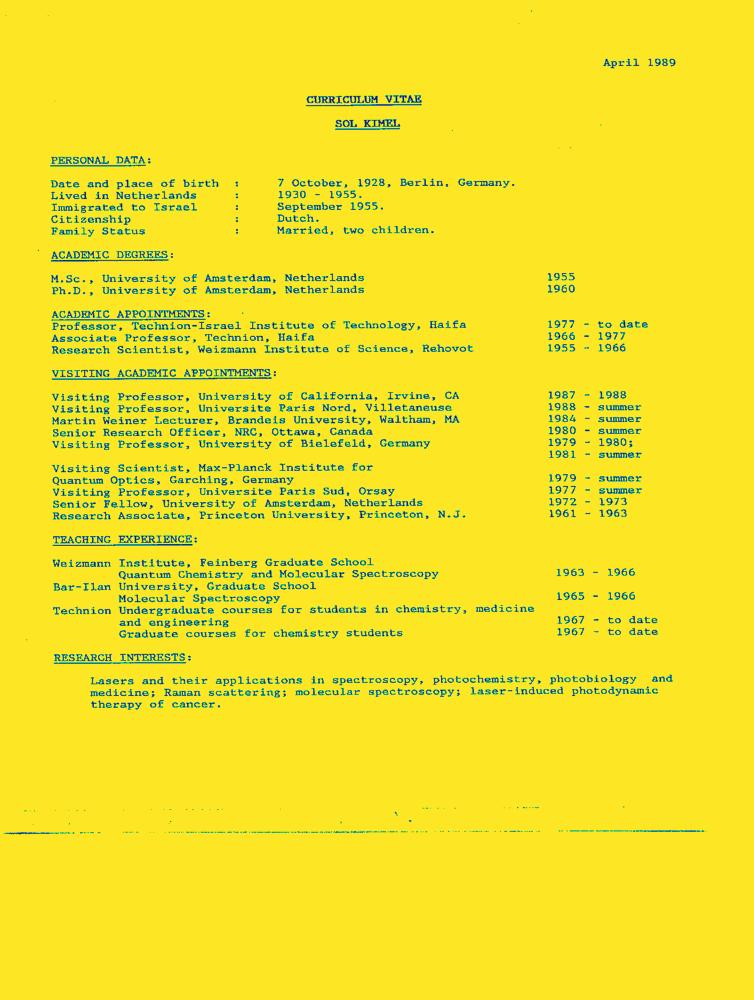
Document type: Resume-Doc